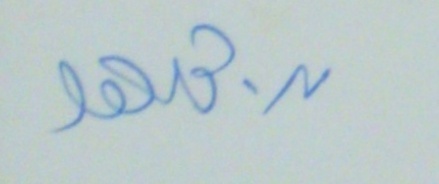
Signature of: moshe ziffer